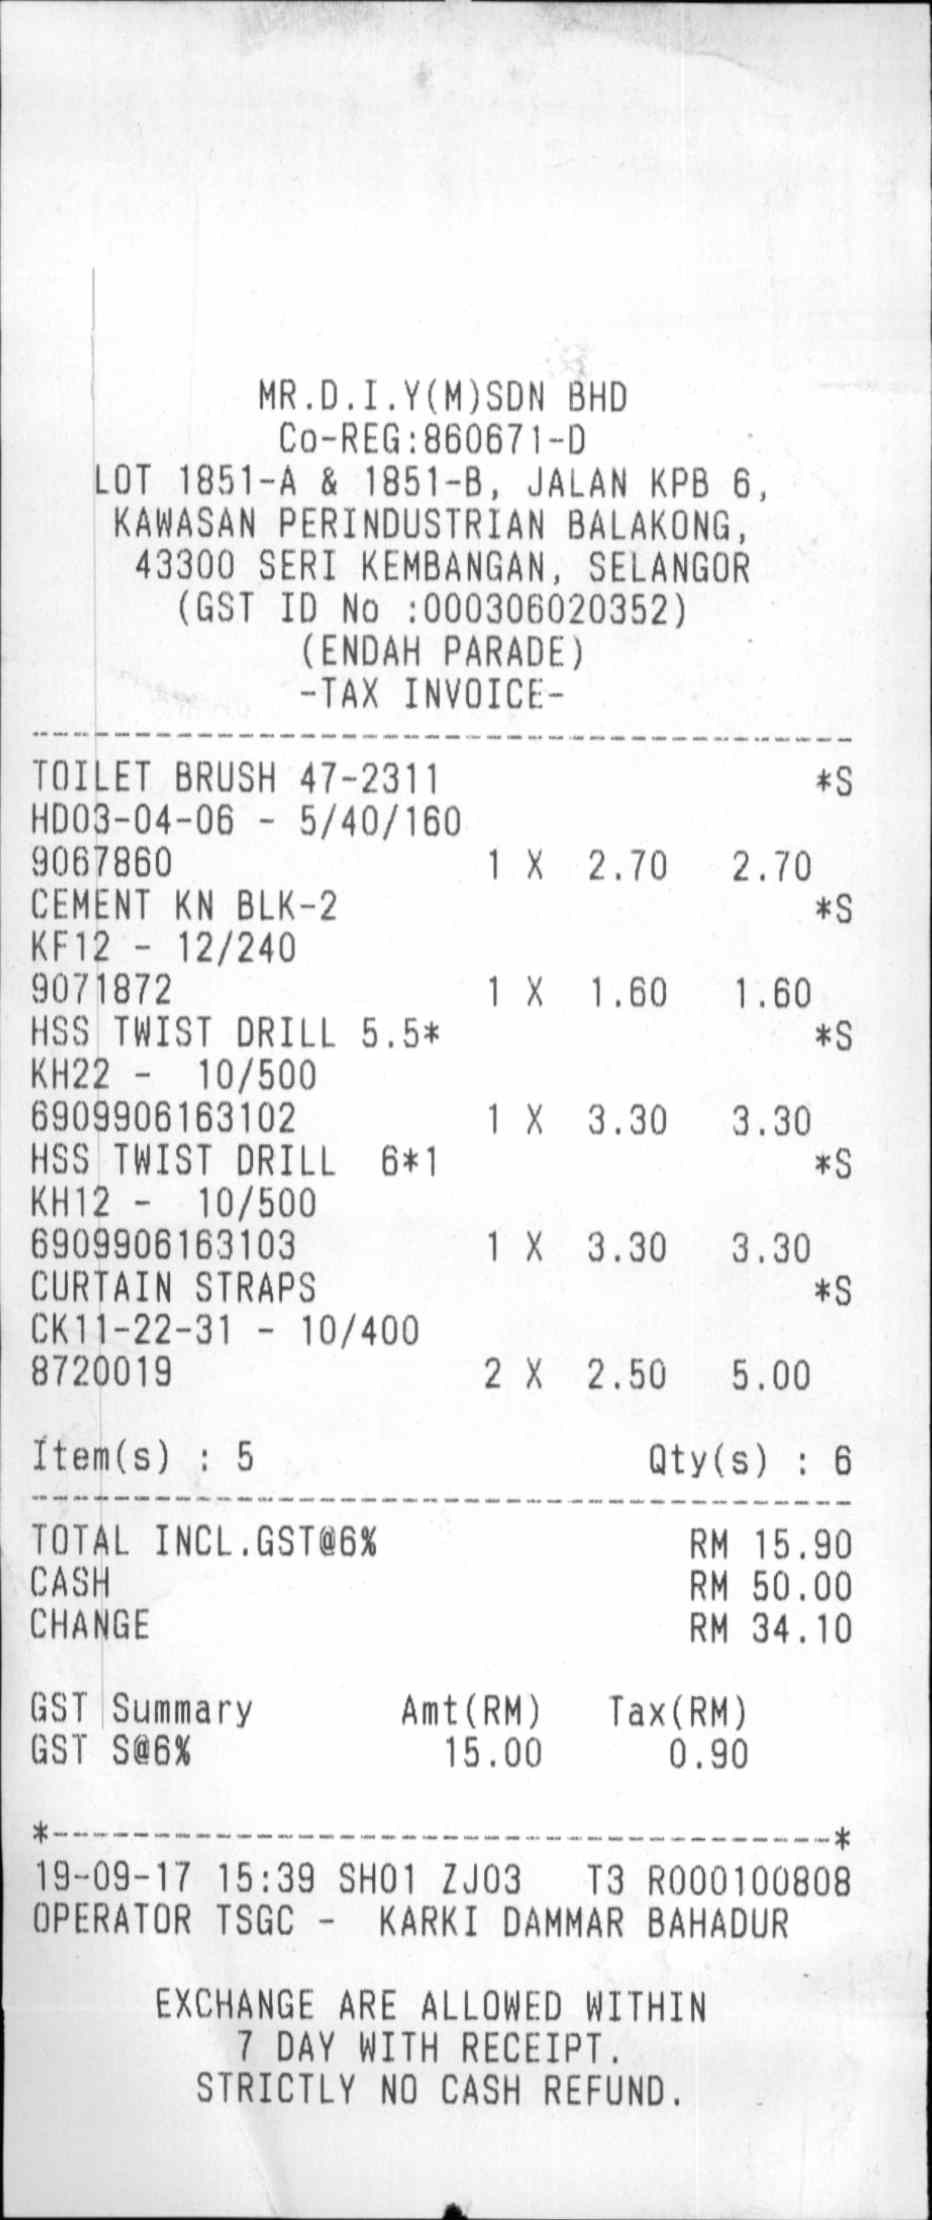
MR.D.I.Y(M)SDN BHD
CO-REG:860671-D
LOT 1851-A & 1851-B, JALAN KPB 6,
KAWASAN PERINDUSTRIAN BALAKONG,
43300 SERI KEMBANGAN, SELANGOR
(GST ID NO :000306020352)
(ENDAH PARADE)
-TAX INVOICE-
TOILET BRUSH 47-2311
*S
HD03-04-06 - 5/40/160
9067860
1 X
2.70
2.70
CEMENT KN BLK-2
*S
KF12 - 12/240
9071872
1 X
1.60
1.60
HSS TWIST DRILL 5.5*
*S
KH22 -
10/500
6909906163102
1 X
3.30
3.30
HSS TWIST DRILL
6*1
*S
KH12 -
10/500
6909906163103
1 X
3.30
3.30
CURTAIN STRAPS
*S
CK 11-22-31 - 10/400
8720019
2 X
2.50
5.00
7 DAY WITH RECEIPT .
STRICTLY NO CASH REFUND .
ITEM(S) : 5
QTY(S) : 6
TOTAL INCL ,GST@6%
RM 15.90
CASH
RM 50.00
CHANGE
RM 34.10
GST SUMMARY
AMT(RM)
TAX(RM)
GST S@6%
15.00
0.90
19-09-17 15:39 SH01 ZJ03
T3 R000100808
OPERATOR TSGC -
KARKI DAMMAR BAHADUR
EXCHANGE ARE ALLOWED WITHIN